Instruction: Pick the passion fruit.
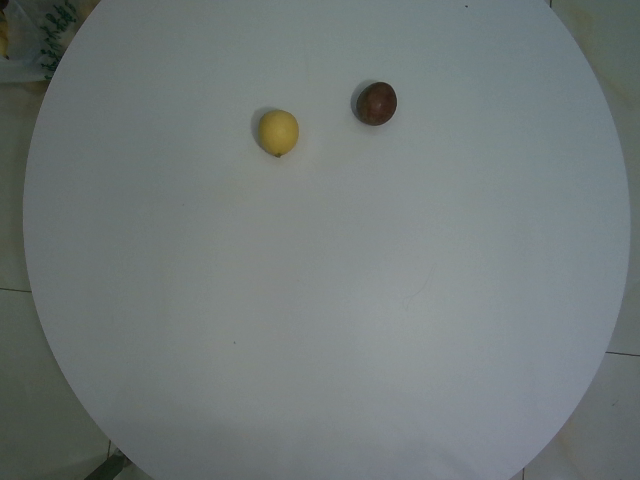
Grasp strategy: vertical